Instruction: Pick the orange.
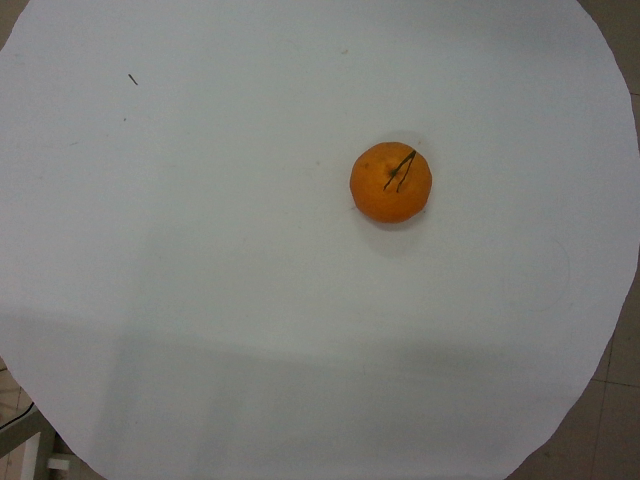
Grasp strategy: vertical